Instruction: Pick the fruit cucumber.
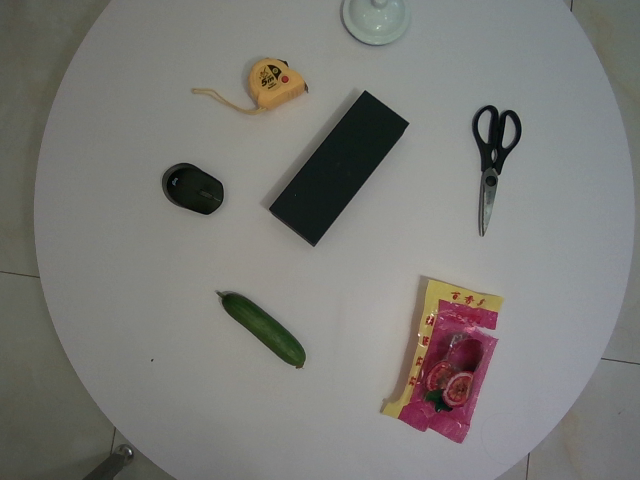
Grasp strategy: vertical